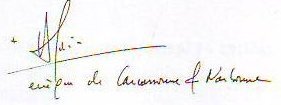
Signature of: alain planet